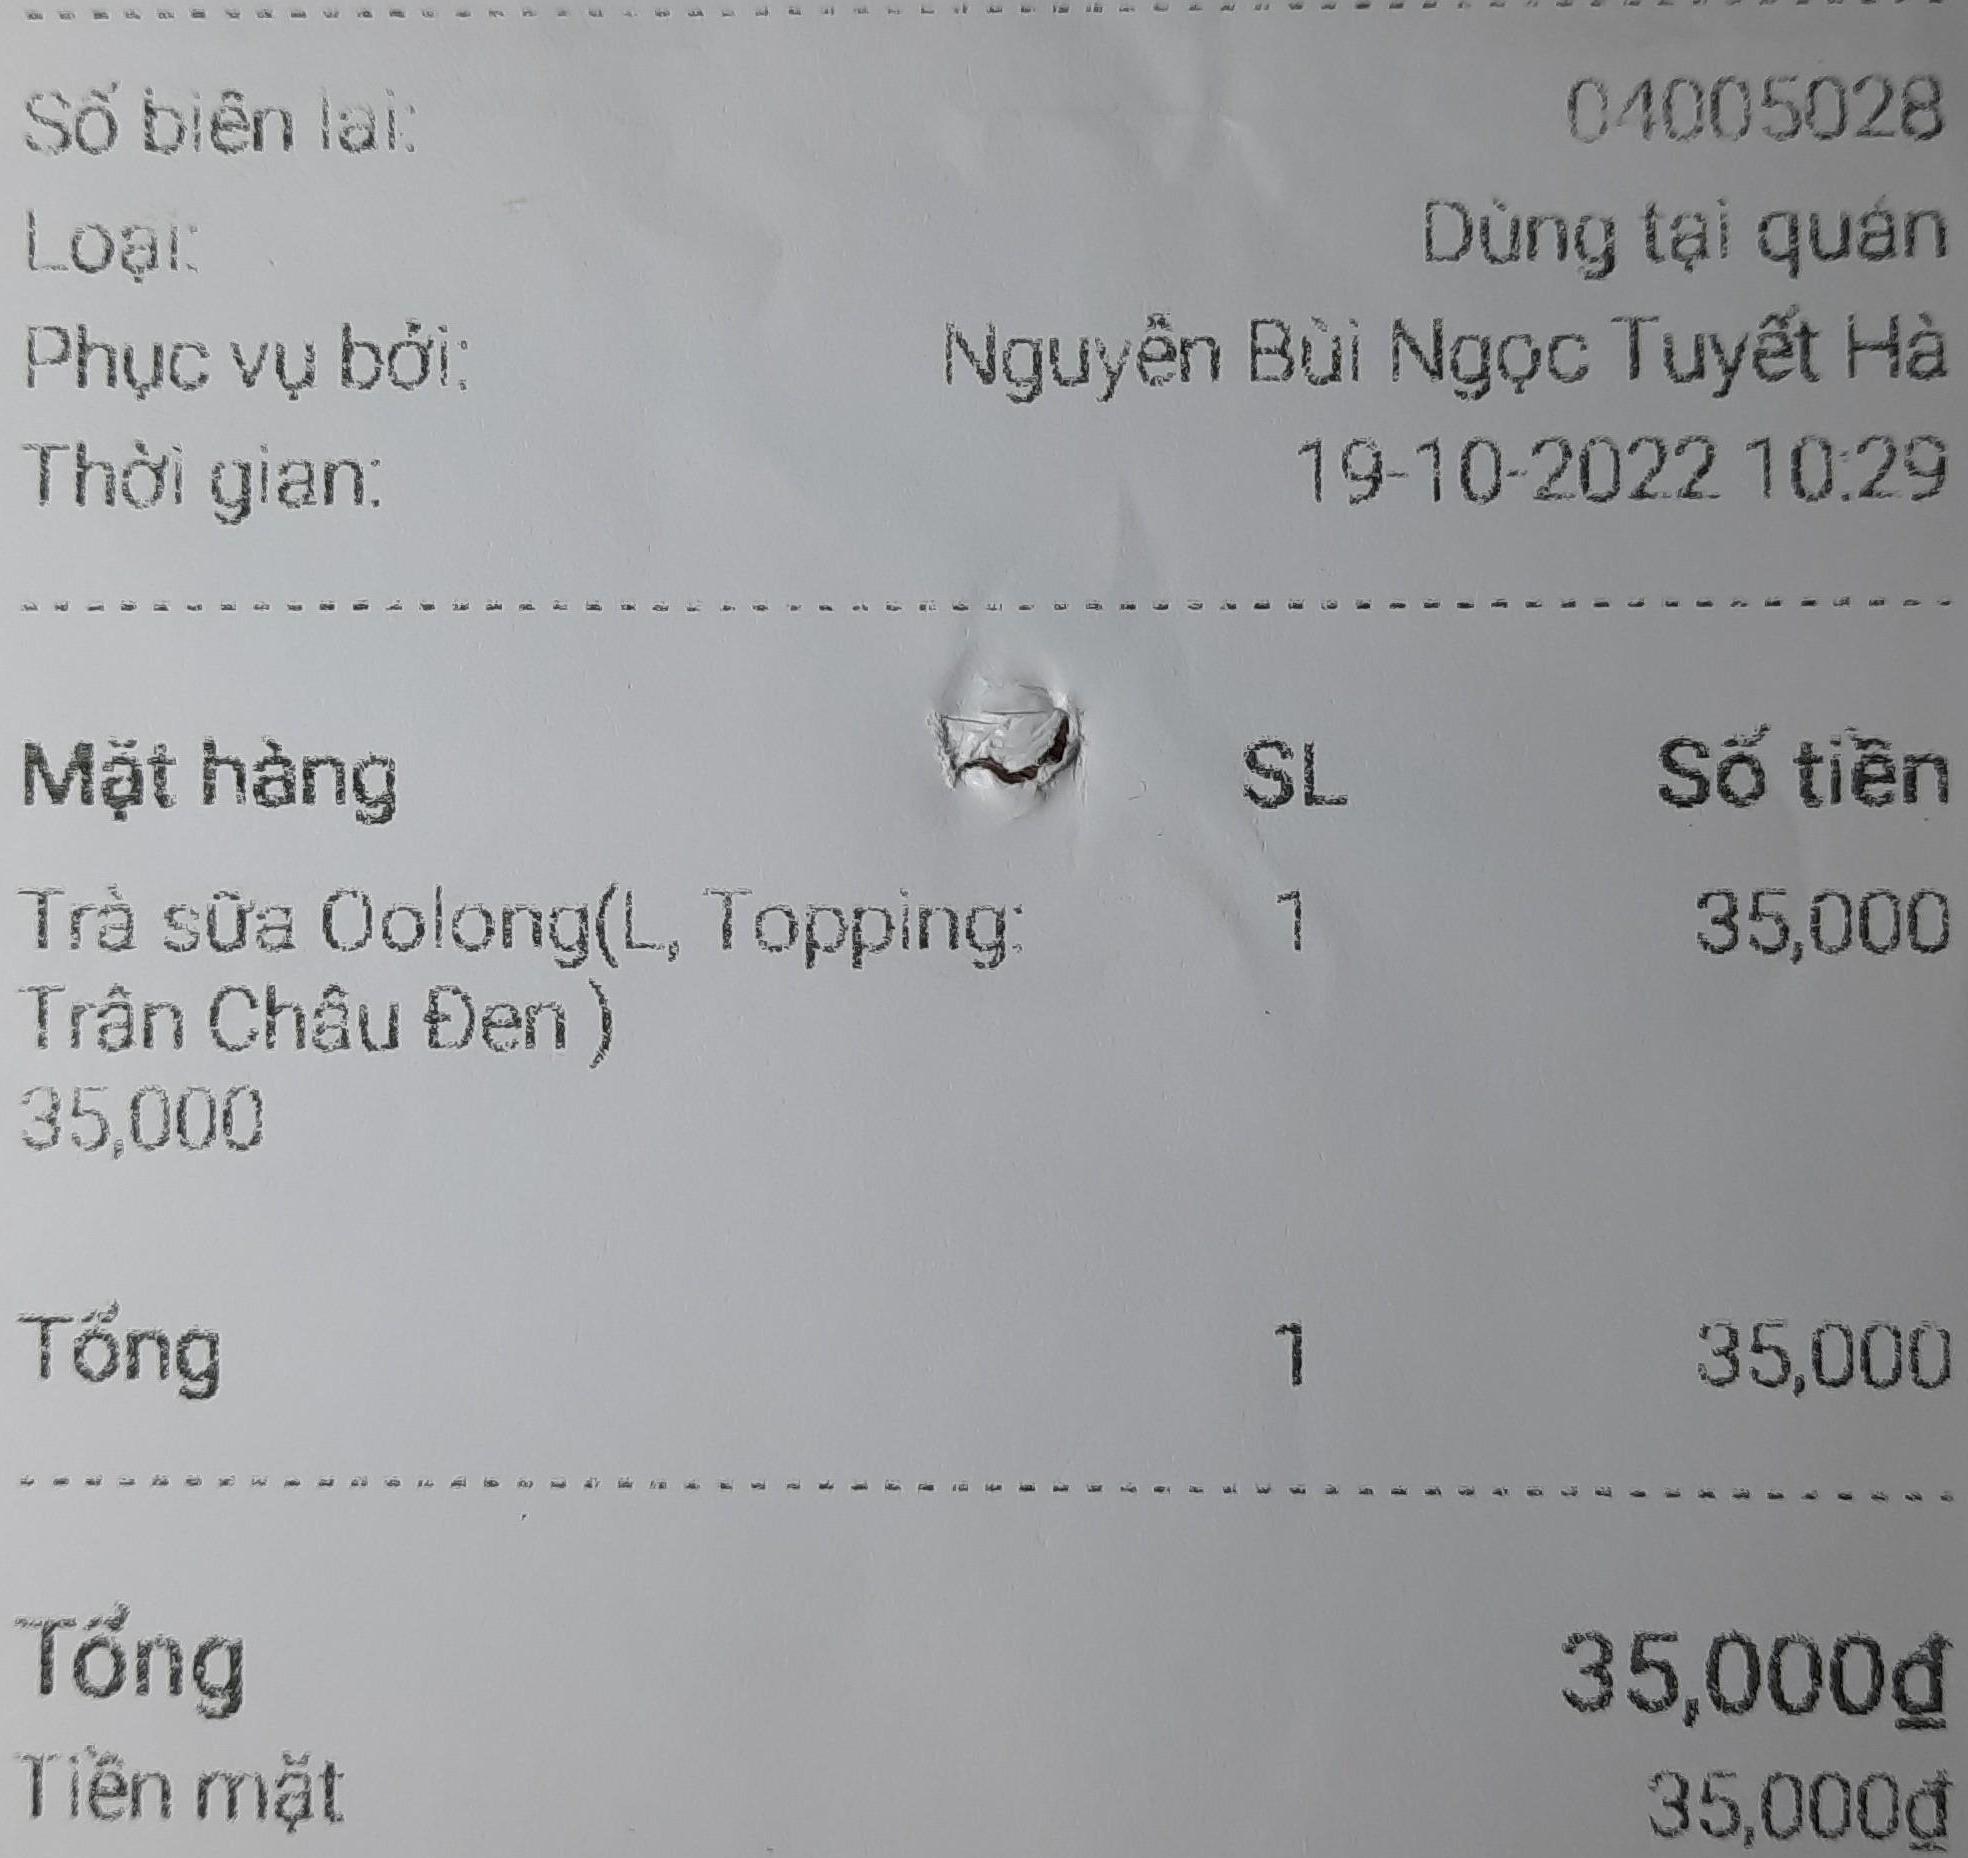
Số biên lai: 04005028
Loại: Dùng tại quán
Phục vụ bởi: Nguyễn Bùi Ngọc Tuyết Hà
Thời gian: 19-10-2022 10:29

<table>
<tr>
<th>Mặt hàng</th>
<th>SL</th>
<th>Số tiền</th>
</tr>
<tr>
<td>Trà sữa Oolong(L, Topping: Trân Châu Đen ) 35,000</td>
<td>1</td>
<td>35,000</td>
</tr>
<tr>
<td>Tổng</td>
<td>1</td>
<td>35,000</td>
</tr>
</table>

Tổng 35,000đ
Tiền mặt 35,000đ